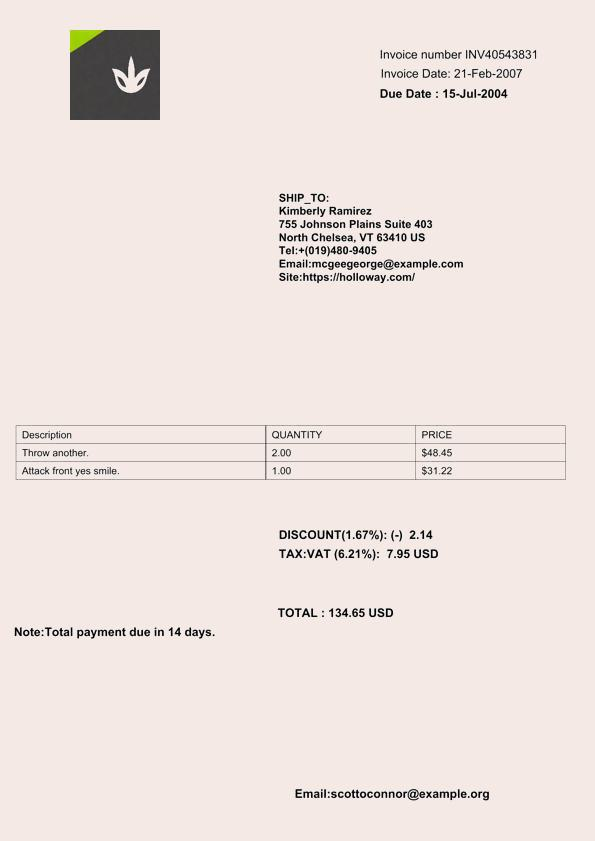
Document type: Invoice